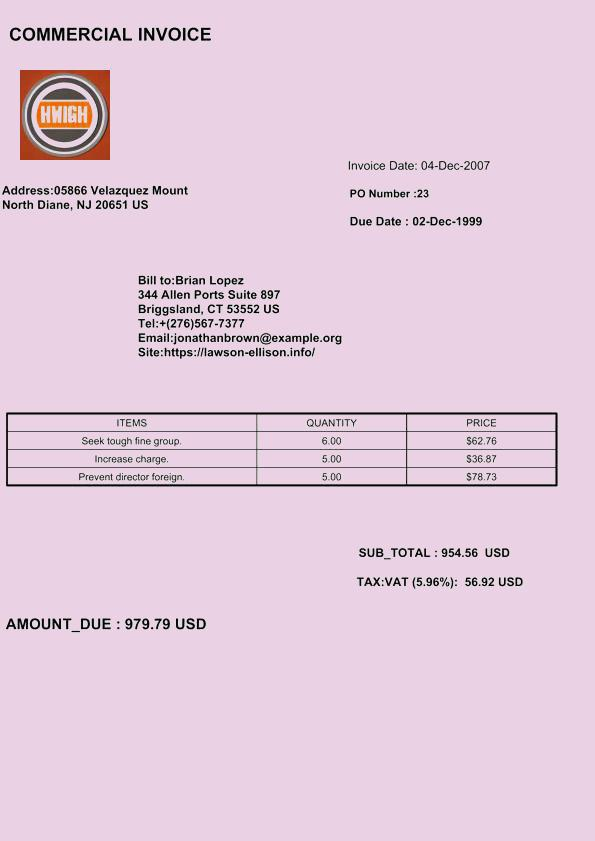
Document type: Invoice